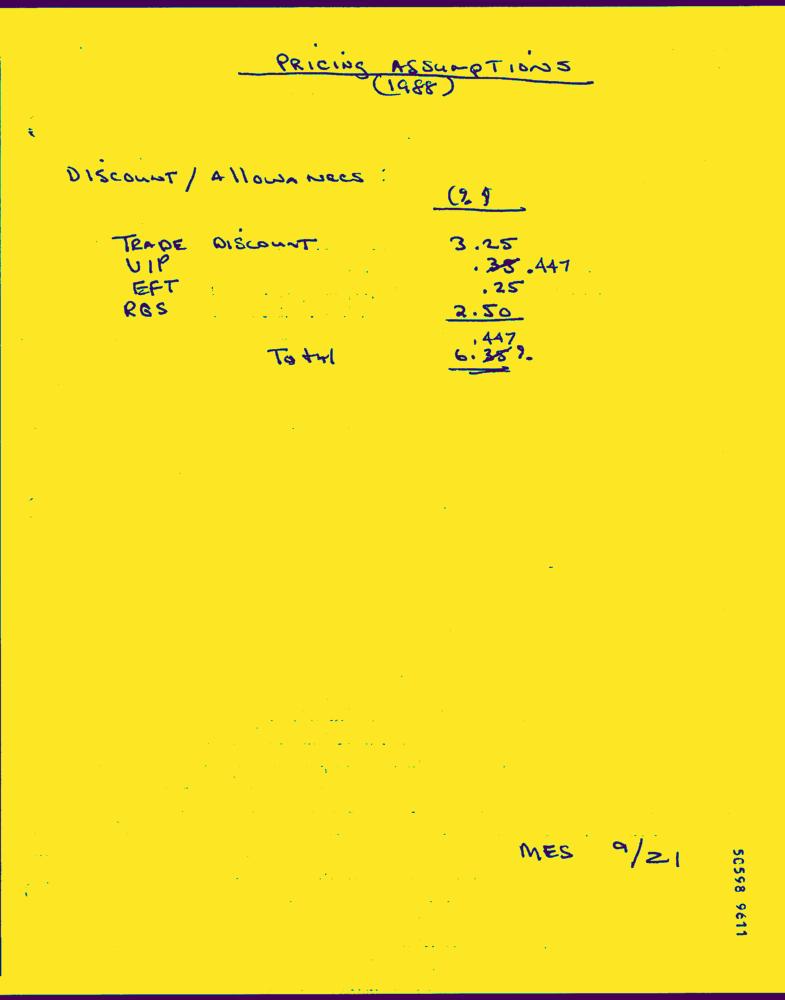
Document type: Hand-Written